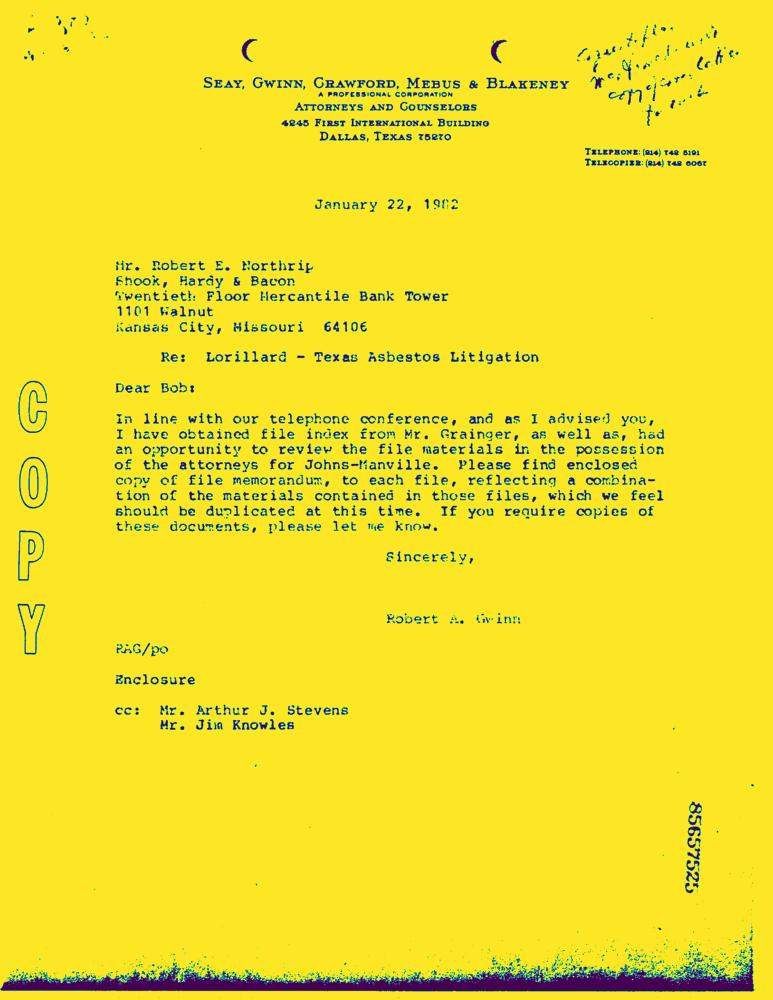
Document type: Letter-Doc